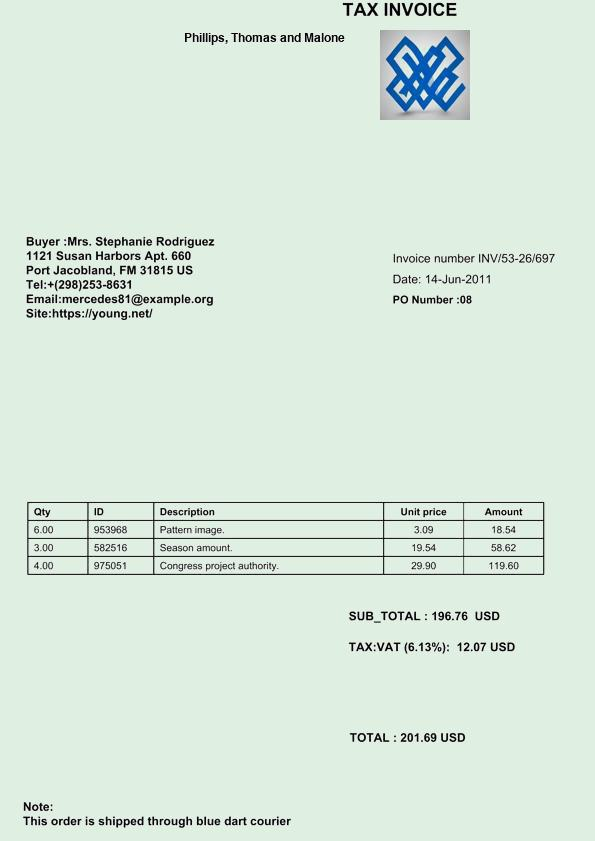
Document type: Invoice